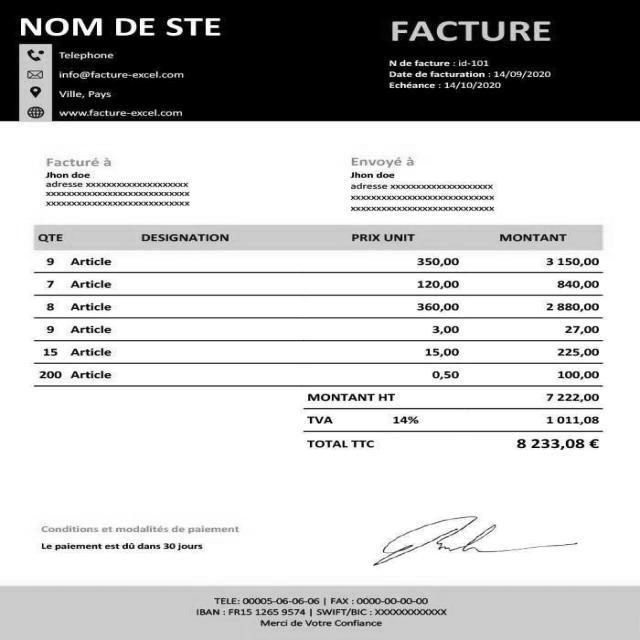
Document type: Invoice